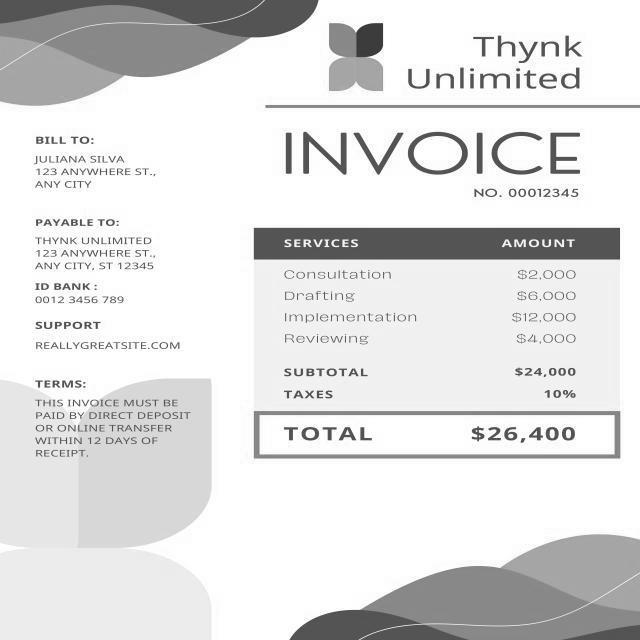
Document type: Invoice